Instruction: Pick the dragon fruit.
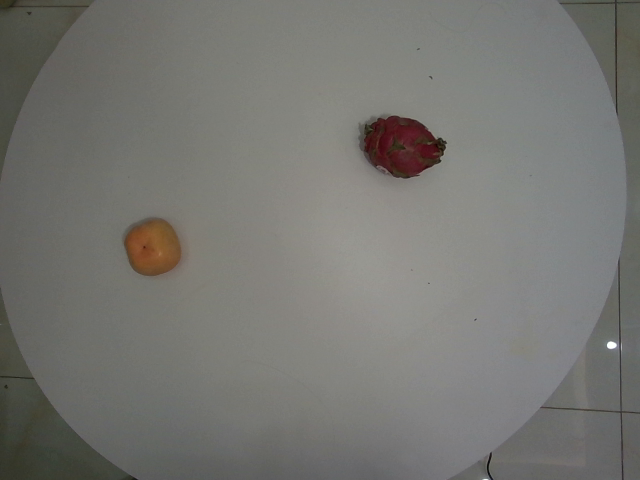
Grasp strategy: vertical